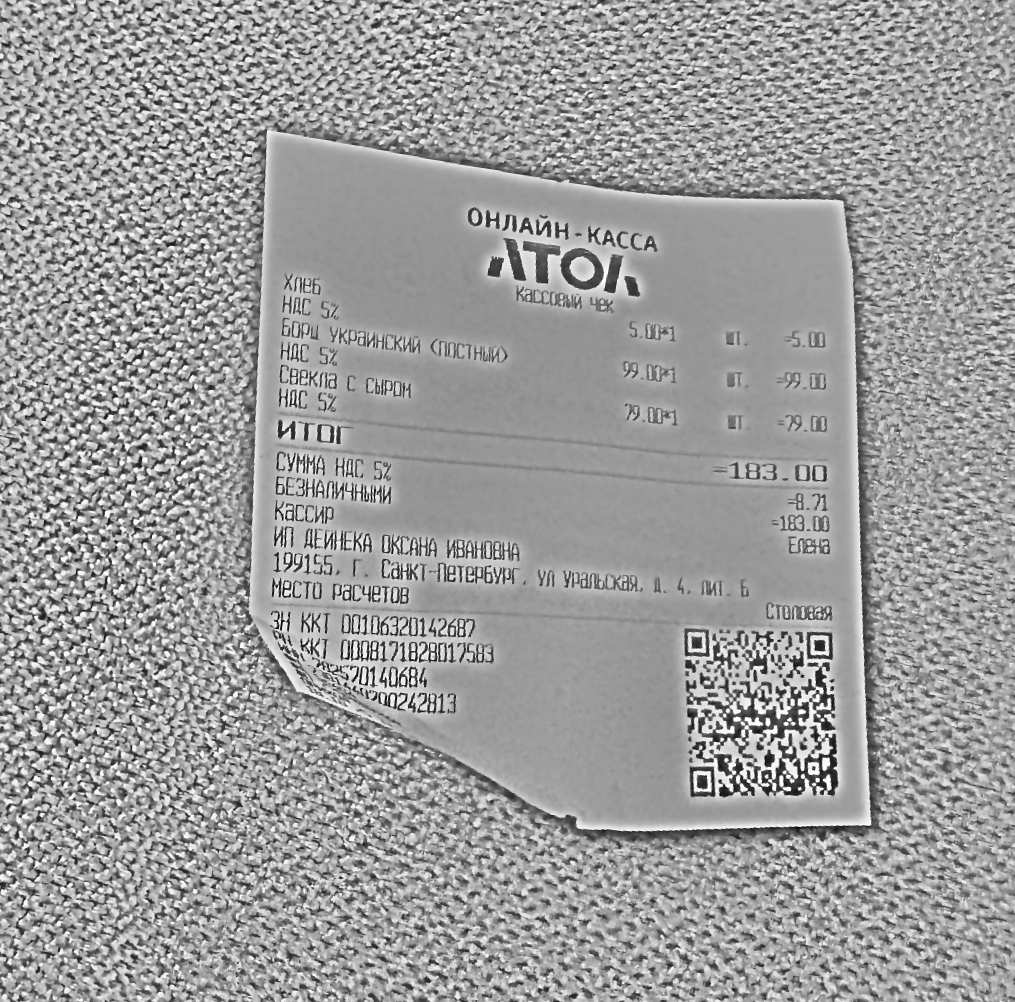
Продавец: ИП ДЕЙНЕКА ОКСАНА ИВАНОВНА
ИНН: 782570140684
Дата: нераспознано
Товары: Хлеб; Борщ украинский (постный); Свекла с сыром
Количество: 1; 1; 1
Цена: 5.00; 99.00; 79.00
Сумма: 5.00; 99.00; 79.00
Итого: 183.00